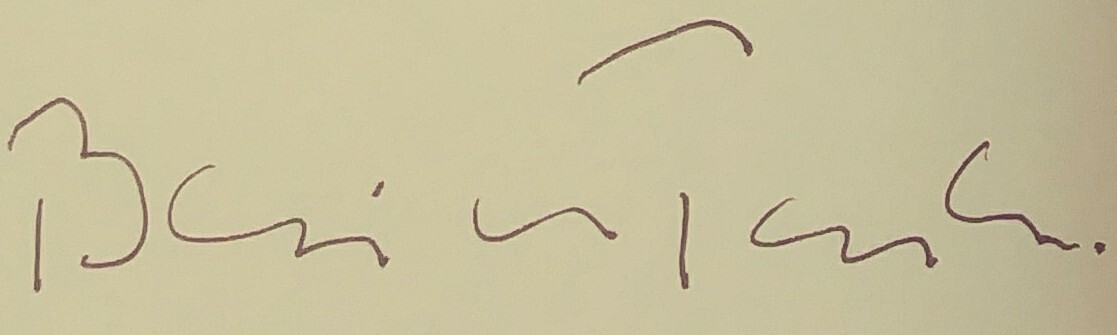
Signature of: benjamin taylor